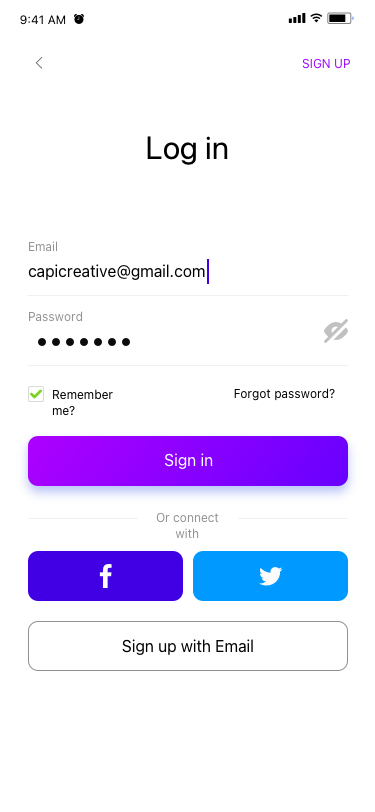
Text in this UI design:
Log in
capicreative@gmail.com
Email
Password
Sign in
Sign up with Email
Remember me?
Or connect with
Forgot password?
UI Text/Heading/H4/Hightlight
UI Text/Heading/H4/Hightlight
UI Text/Heading/H4/Hightlight
SIGN UP
9:41 AM